Question: What jurisdiction, city, or county is the document associated with?
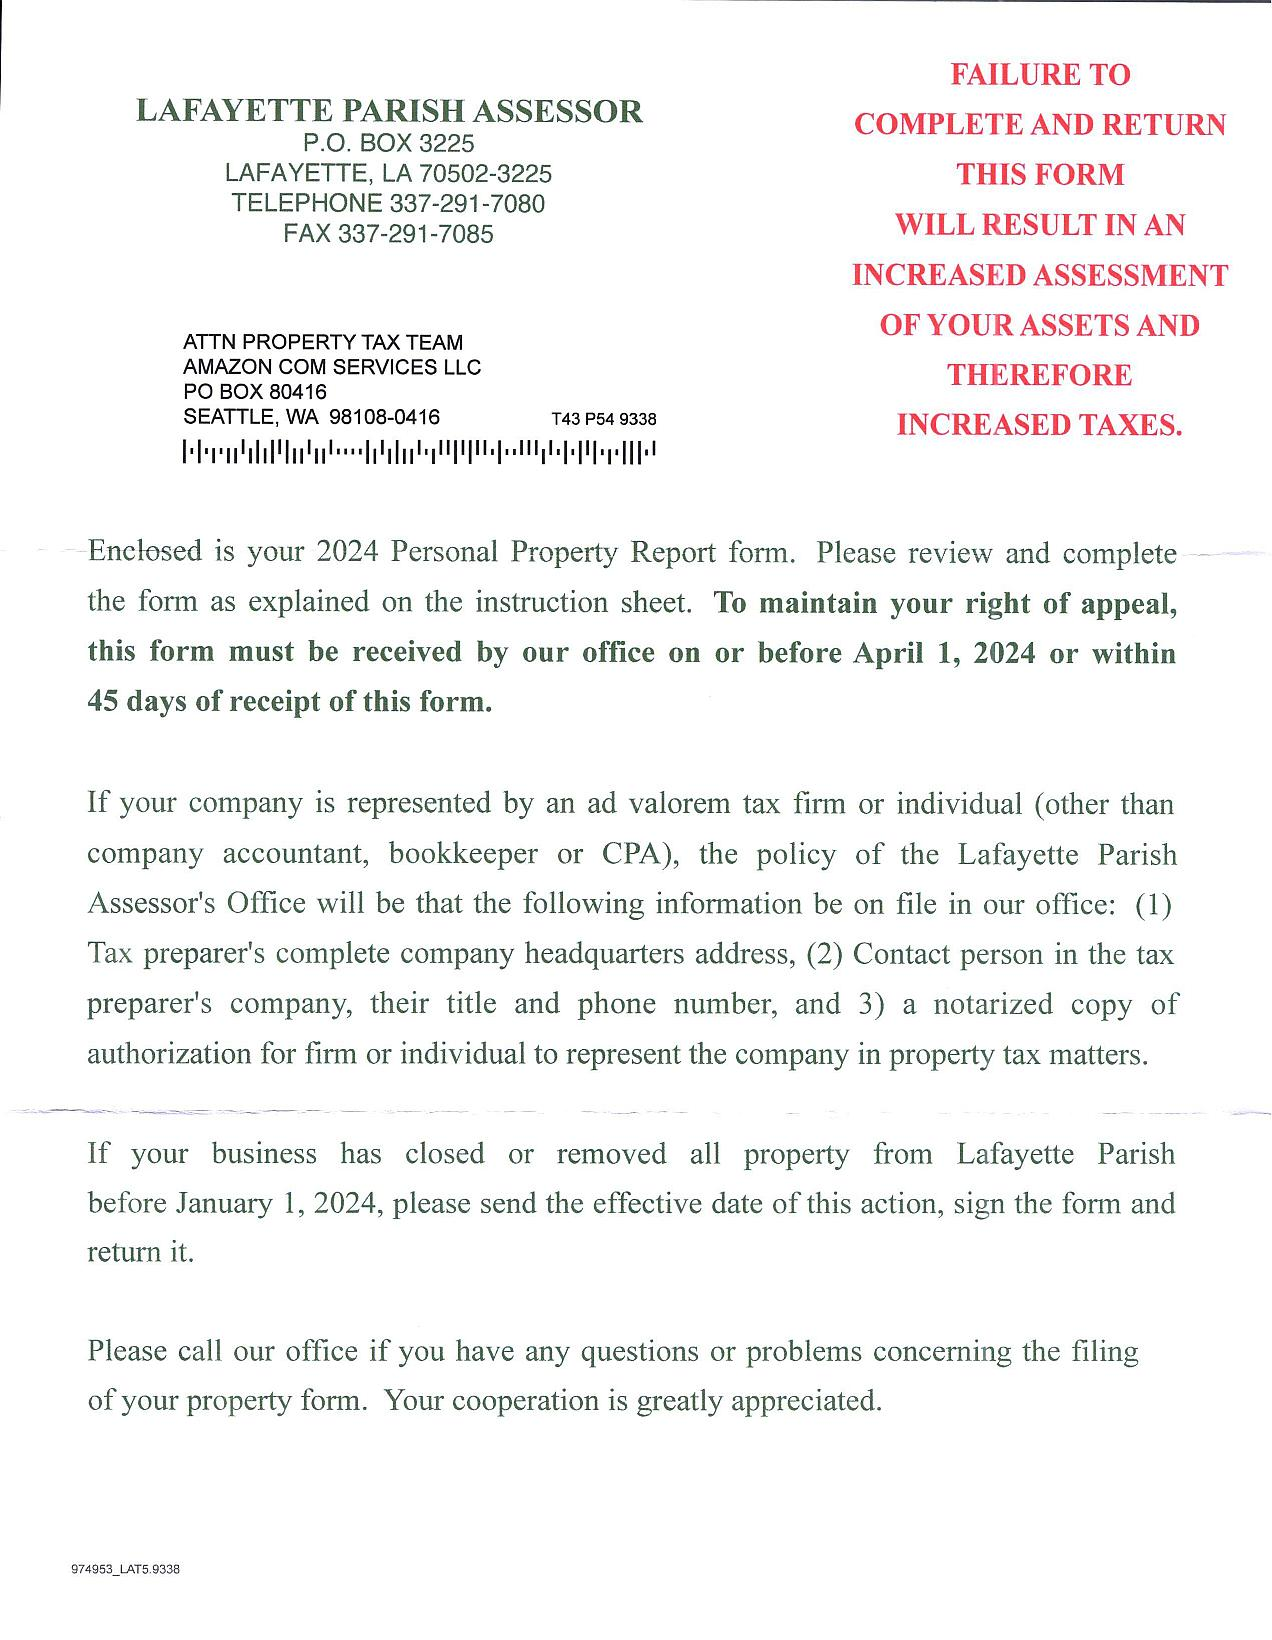
Answer: "Lafayette Parish"